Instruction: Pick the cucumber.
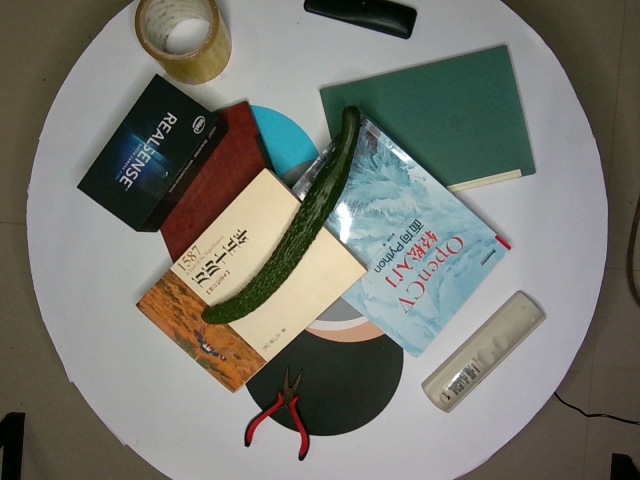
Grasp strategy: vertical